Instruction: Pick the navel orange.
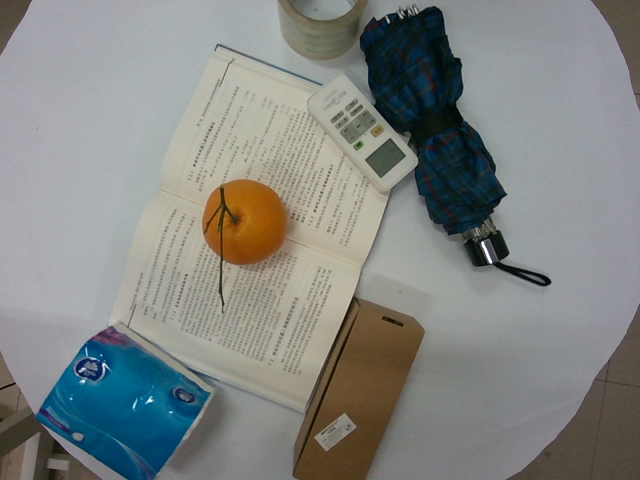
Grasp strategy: vertical